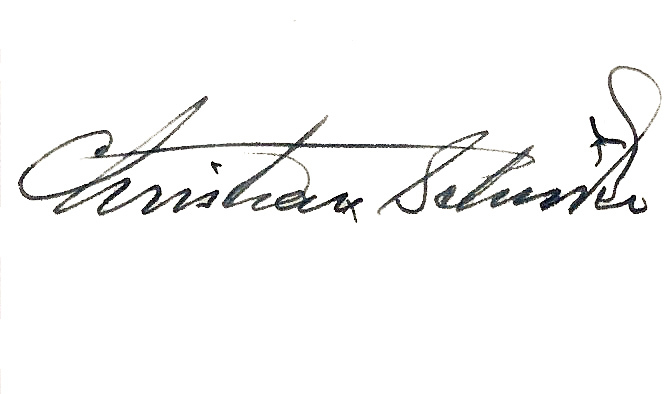
Signature of: christian schröder